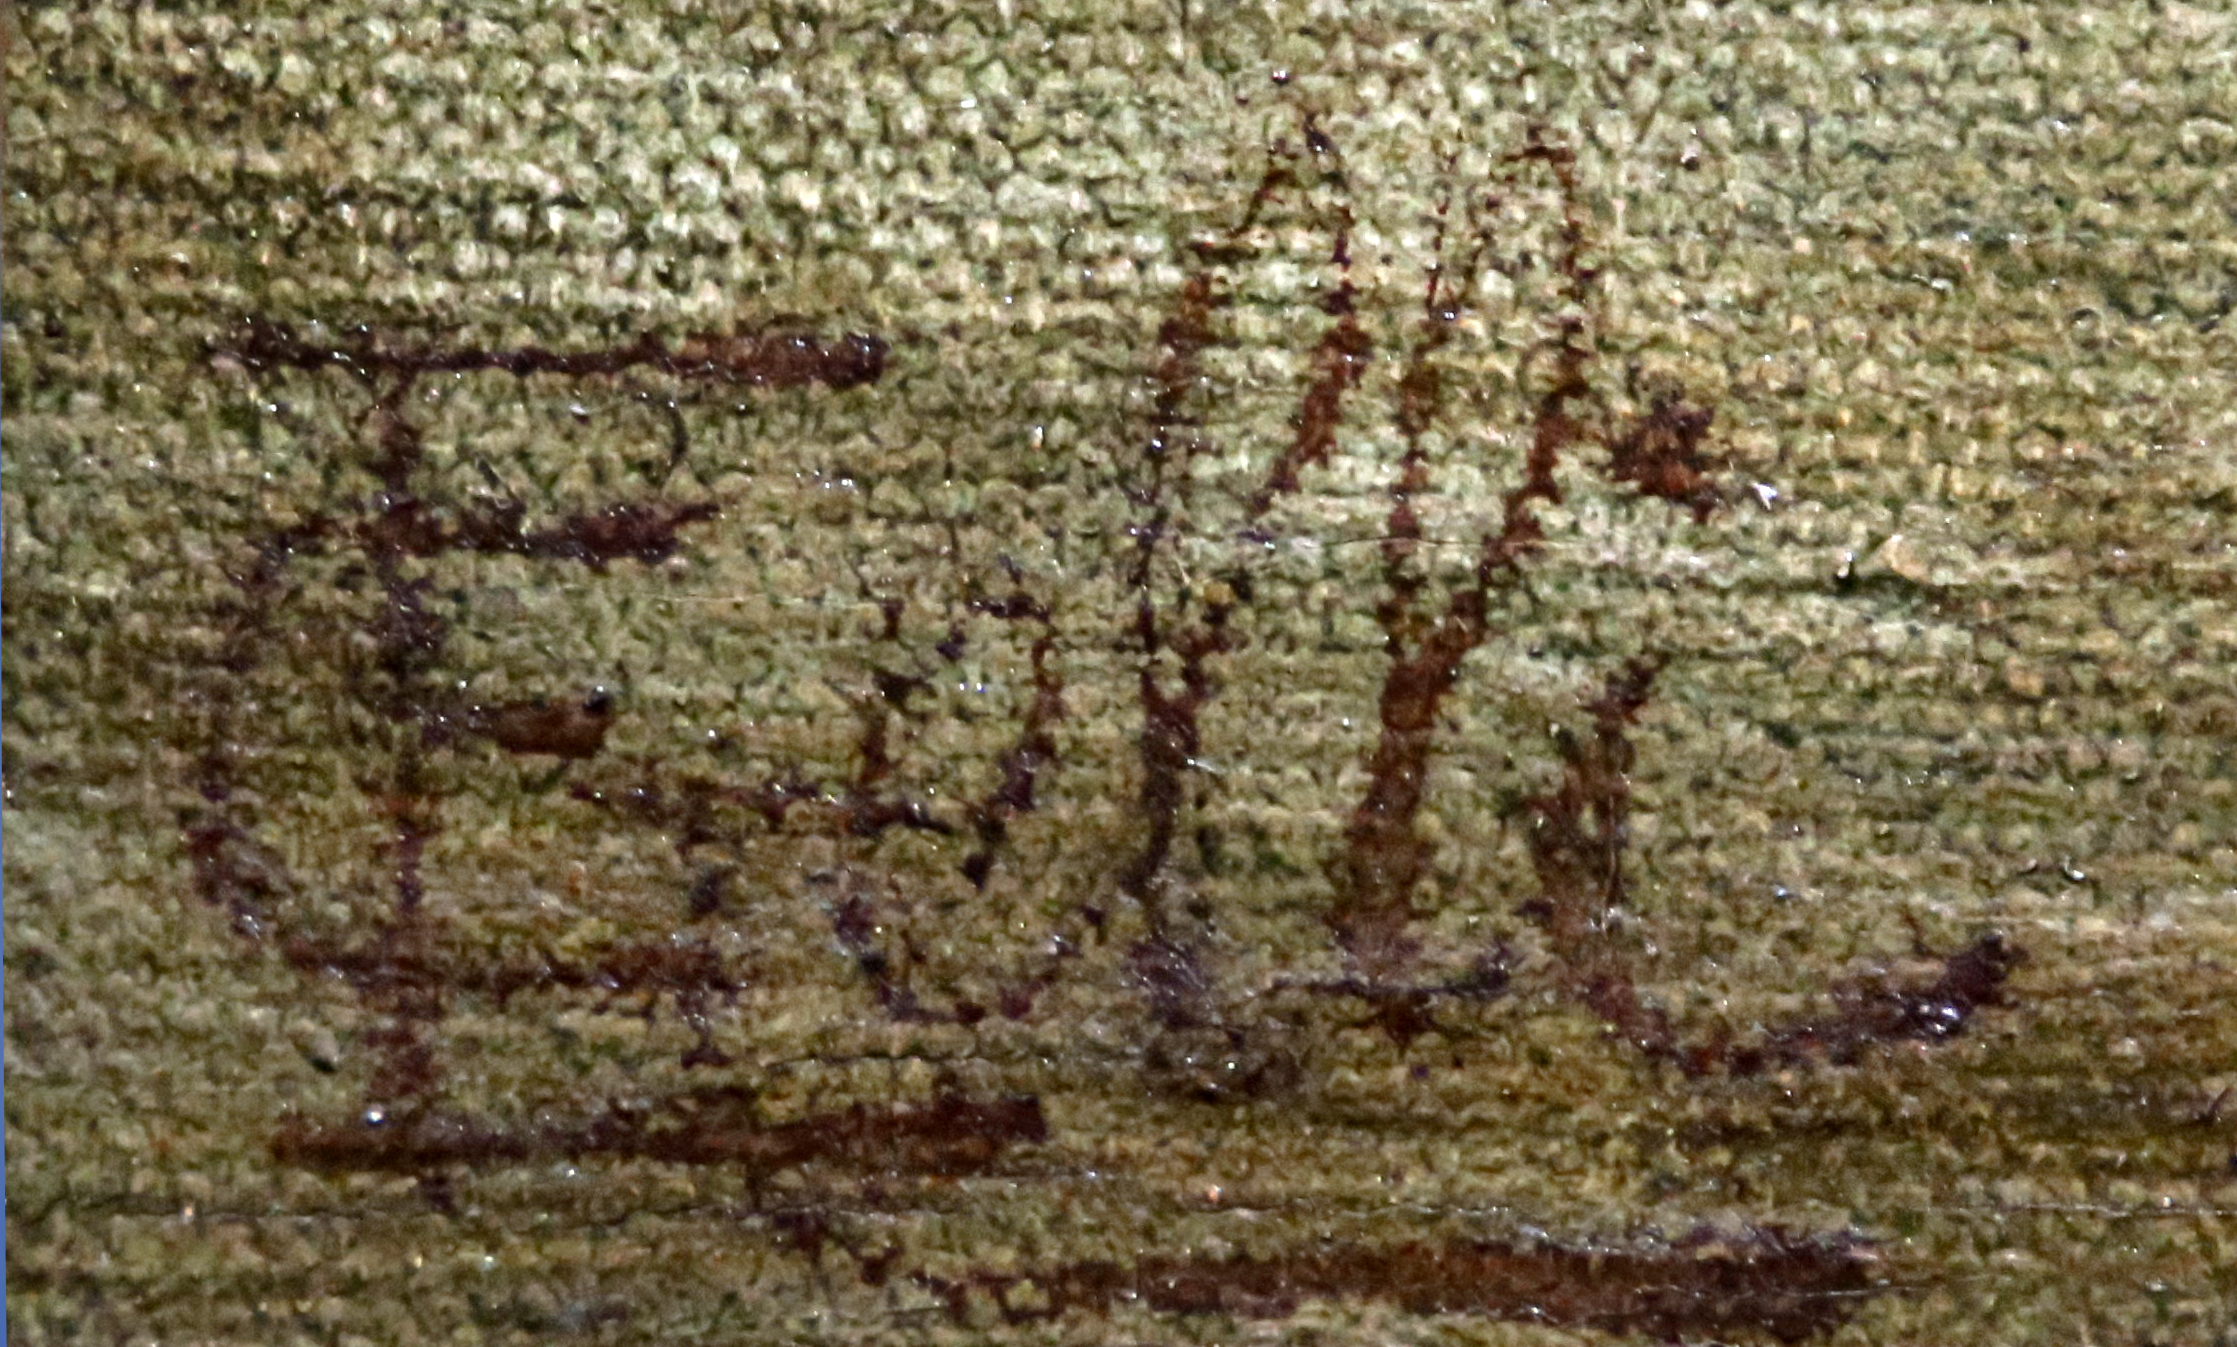
Signature of: edoardo gelli